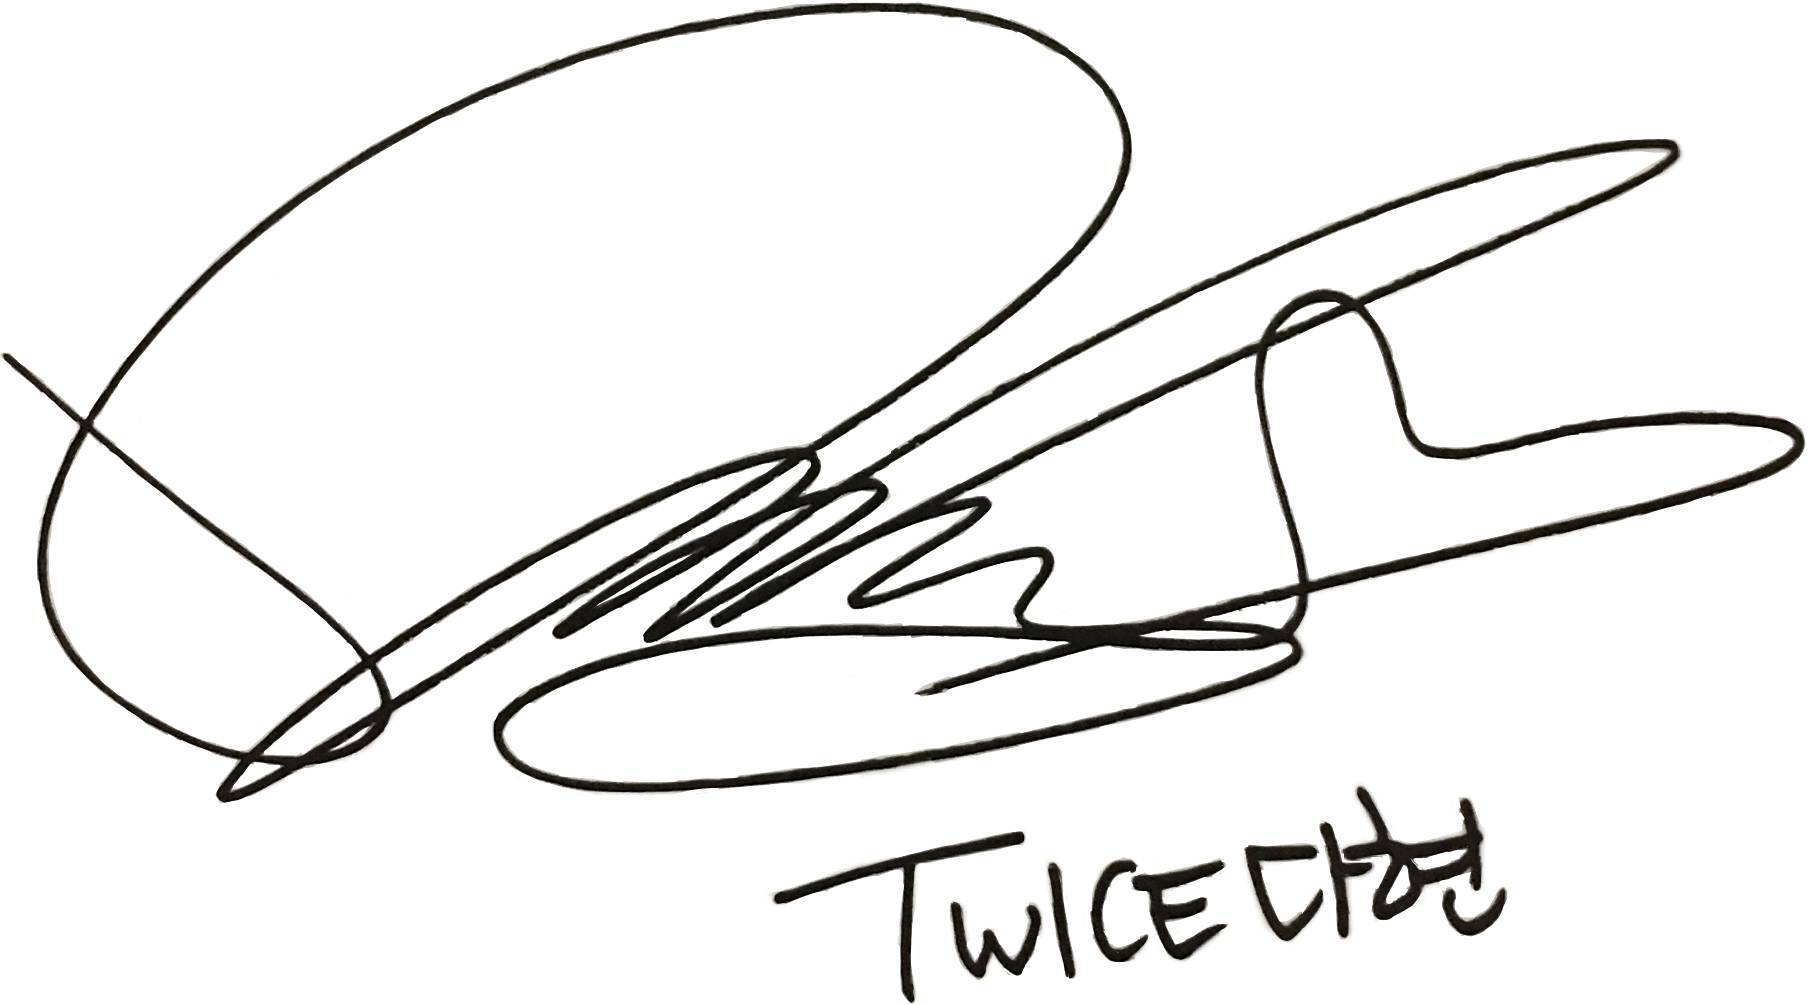
Signature of: kim da hyun